Question: What could the diagnosis suggest?
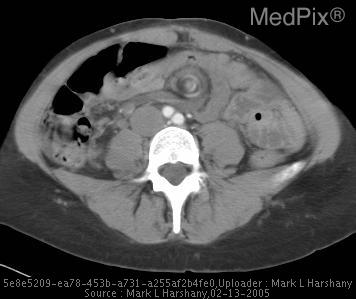
Answer: The possible diagnosis includes Clinical difeerential diagnosis:

•  Acute appendicitis
•  Acute cholecystitis
•  Mesenteric ischemia
•  Volvulus

Imaging findings are diagnostic..